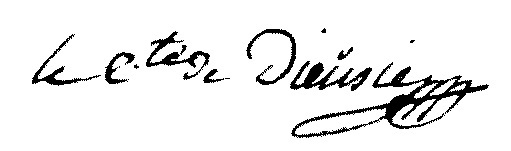
Signature of: jean charles antoine morel de dieusie